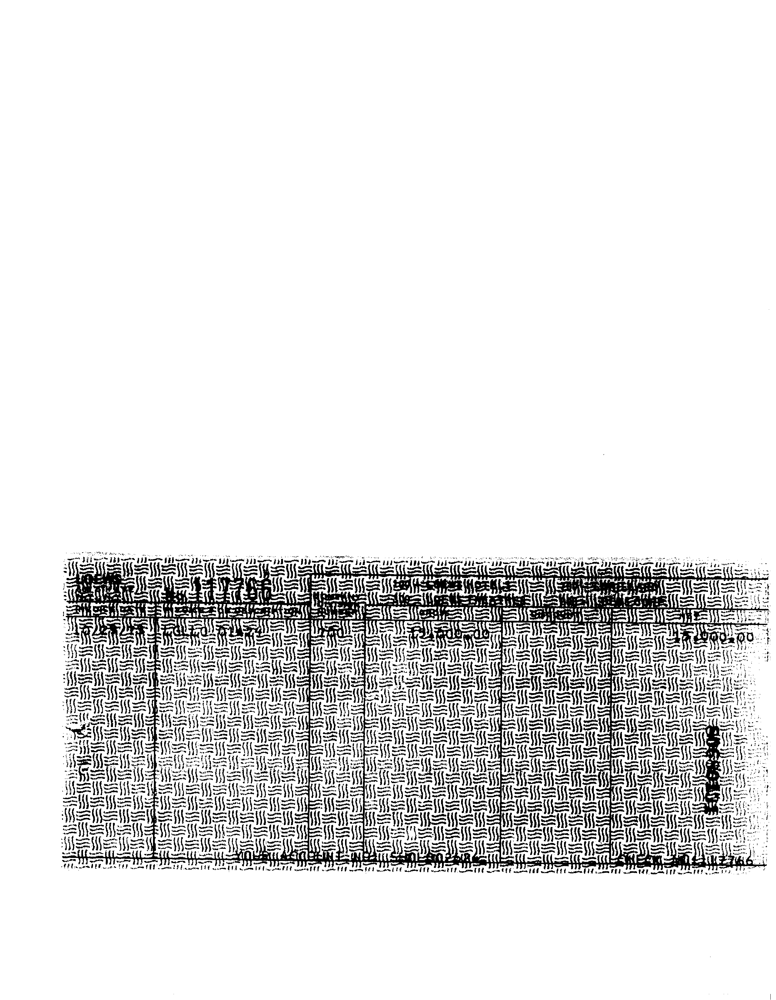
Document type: Invoice